Question: What is the suspected problem?
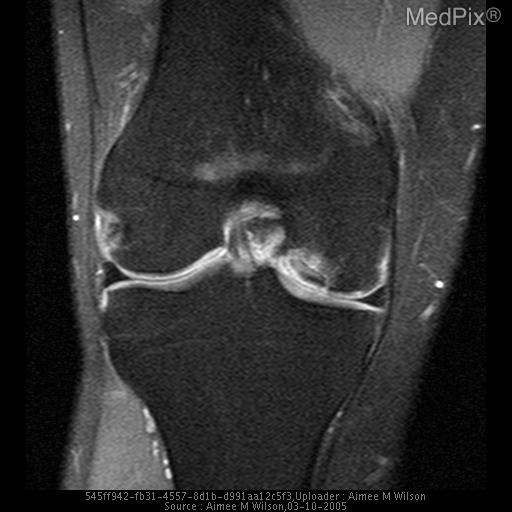
Answer: The findings suggest MRI:  Intraarticular osseous fragment within the lateral aspect of medial femoral condyle with fluid seen surrounding the lesion and disruption of the articular cartilage, and slight posterior diplacement of the osseous fragment. High signal intensity between osseous bone fragment and femoral condyle.. The patient might have a history of Hx: 22 y.o. male no chief complaint or physical exam available..